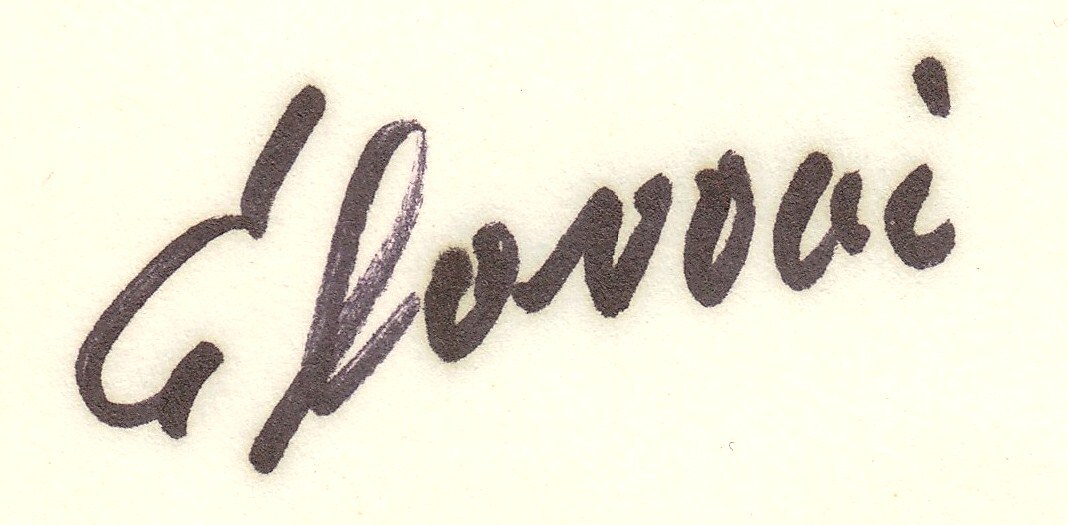
Signature of: ahmet glavović